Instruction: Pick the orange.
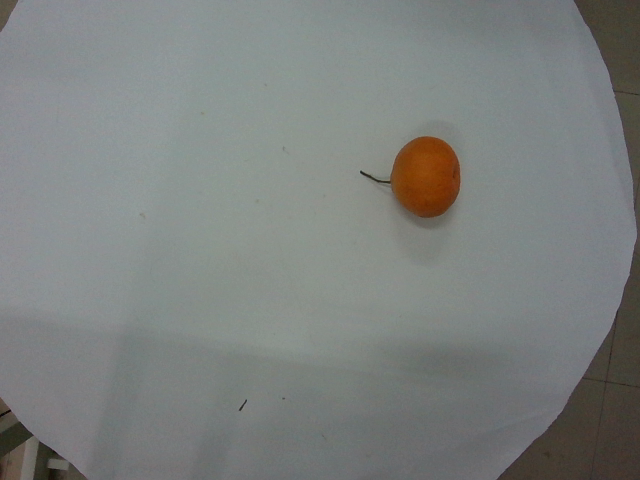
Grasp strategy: vertical